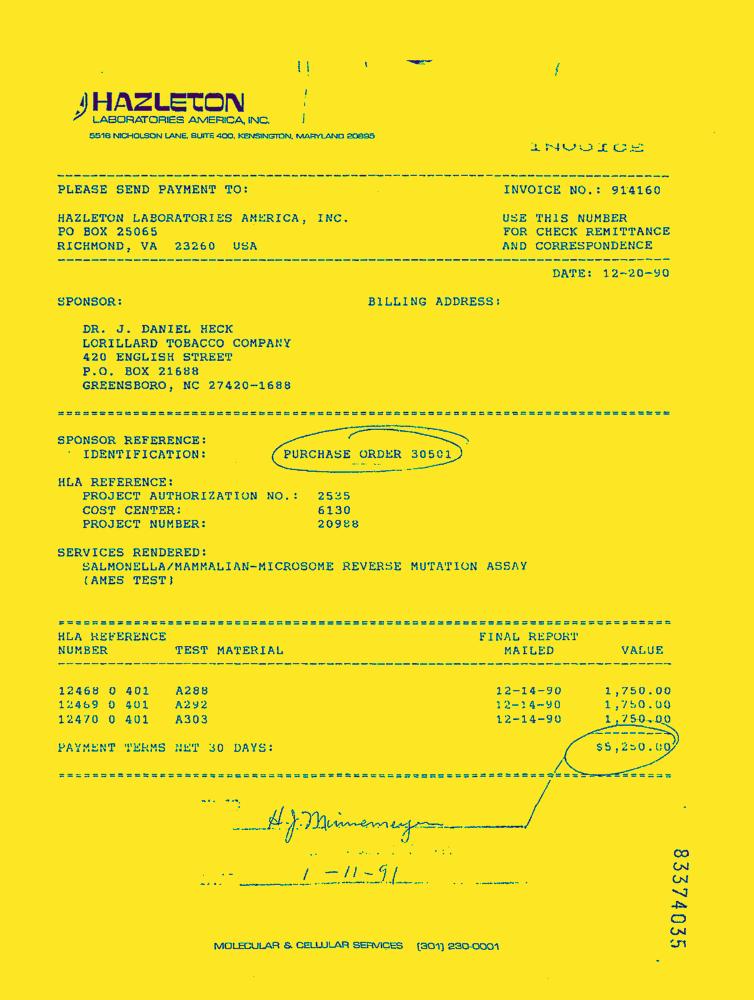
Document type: Invoice-Doc